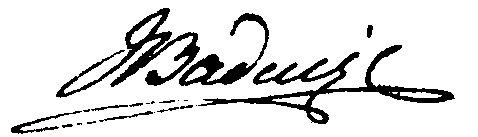
Signature of: ignacy badeni